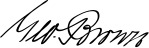
Signature of: george brown